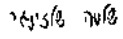
Signature of: q111152865